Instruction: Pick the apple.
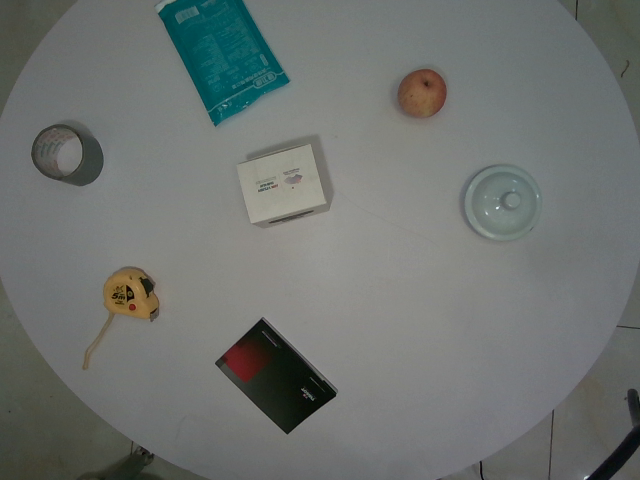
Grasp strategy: vertical